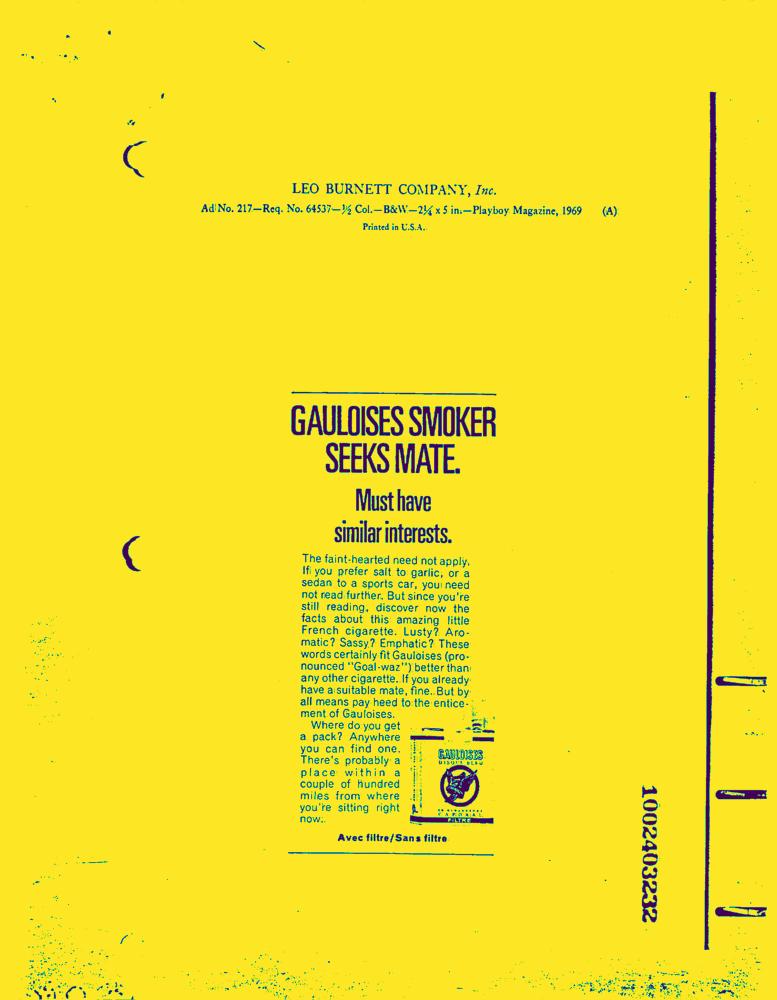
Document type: AD